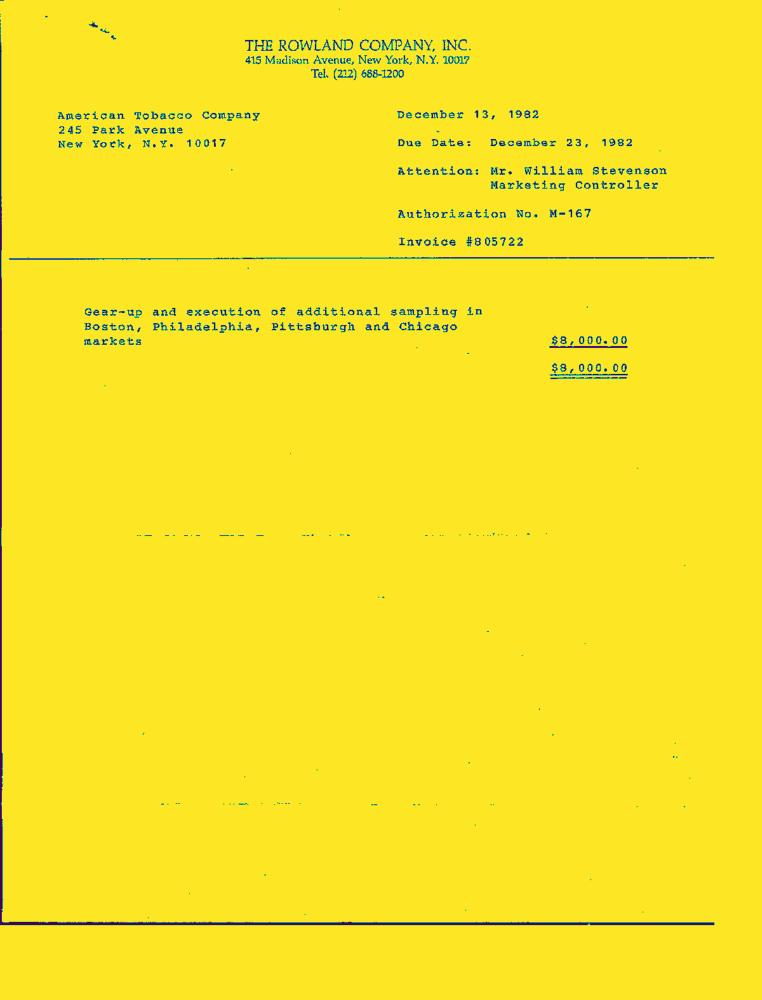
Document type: Invoice-Doc